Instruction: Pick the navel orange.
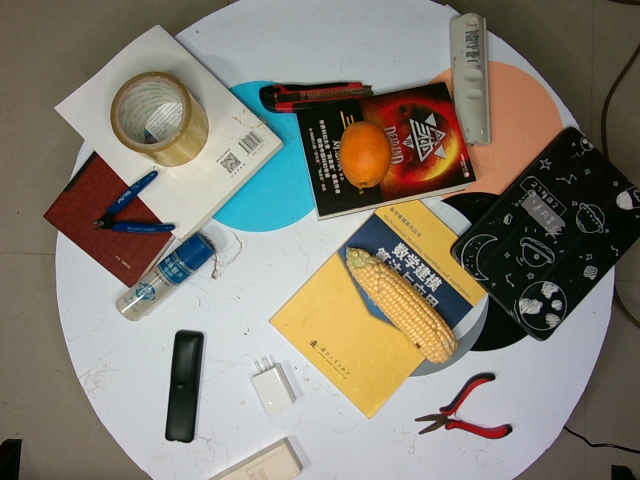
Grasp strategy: vertical